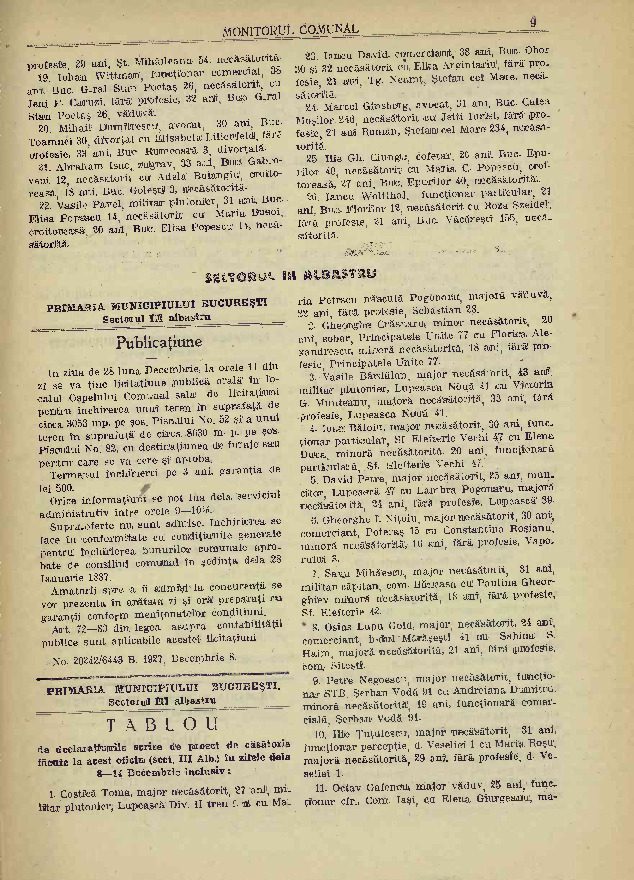
Signature of: dumitru prunariu 8